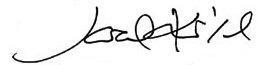
Signature of: sarah kirsch